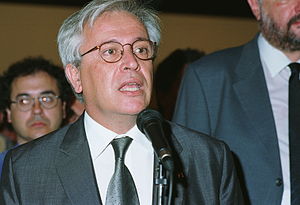
Català: Joan Clos al MHC el 2001.